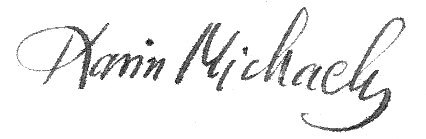
Signature of: karin michaëlis